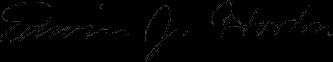
Signature of: edwin jackson horton